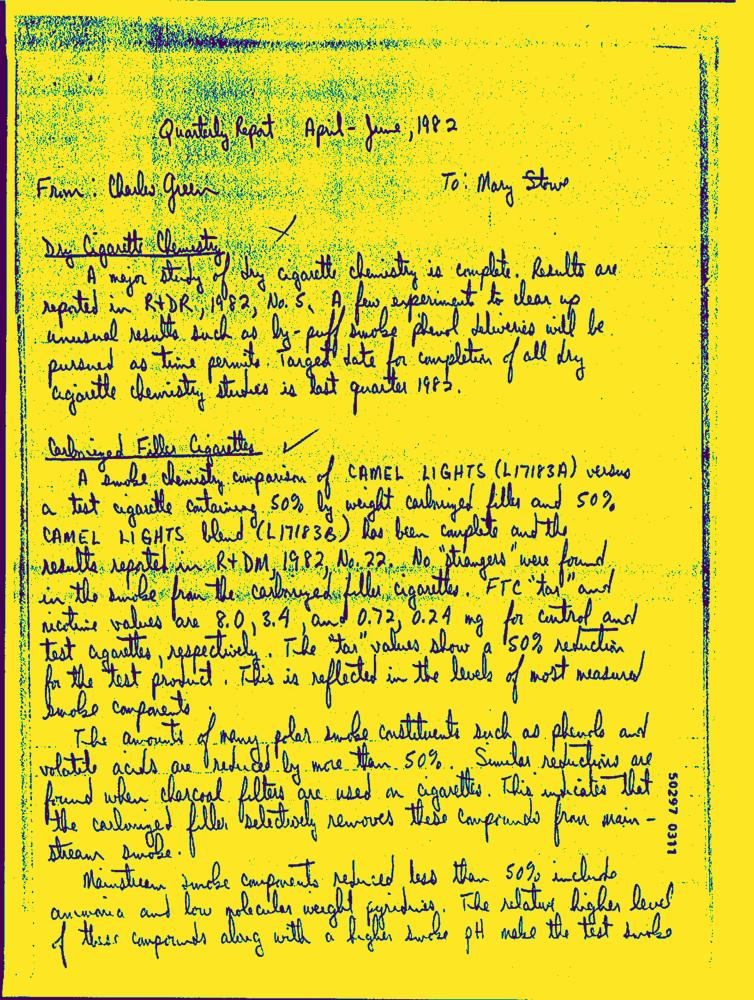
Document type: Hand-Written